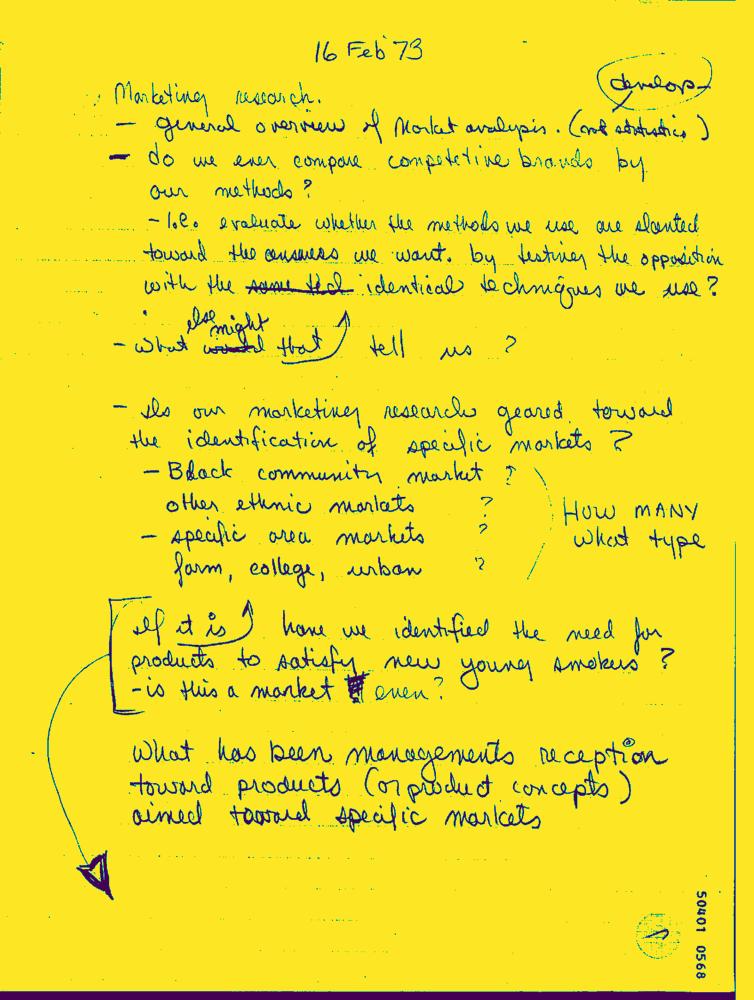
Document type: Hand-Written